Question: What appears to be the issue?
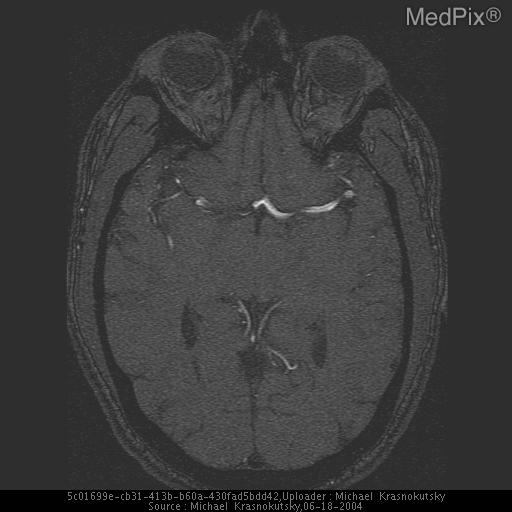
Answer: The findings suggest MRA demonstrates hypoplastic right A1 segment of ACA.  This is a conjenital variant and should be differentiated from dissection/occlusion of the vessel.

Right A1 segment is not seen on a collapsed MIP image.  Source images demonstrate string like signal compatible with A1 segment hypoplasia and not complete abscence.

Left ACA is of approximately the same size as left MCA.  Right ICA is smaller than the left.  This fingings confirm that the fingings related to the string like flow in right A1 are secondary to congenital hypoplastic A1.
In the case of dissection or partial occlusion, both ICAs would likely be of the same size.  Additionally, contraleteral (left) A1 segment would be smaller than adjacent M1 segment.. Source images from TOF demonstrate a linear signal in the right A1 segment compatible with hypoplastic A1 segment.. The patient might have a history of 30 year old male was admitted to the hospital after motor-vehicle accident.  Initial CT of the head demonstrated area suspicion for an aneurism.  MRI and MRA of the brain was performed to evaluate further..